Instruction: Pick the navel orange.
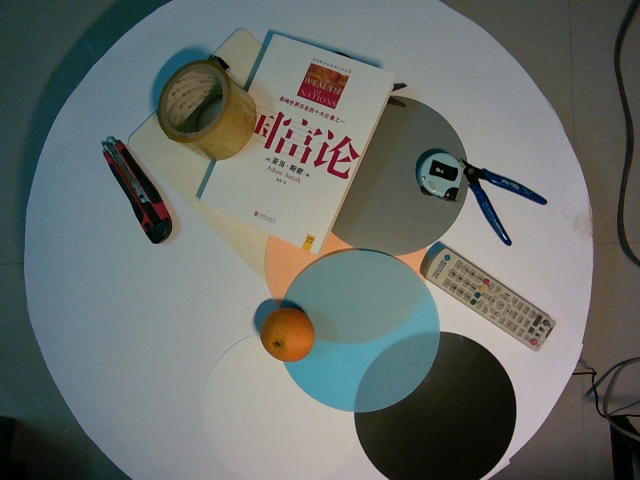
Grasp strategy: vertical